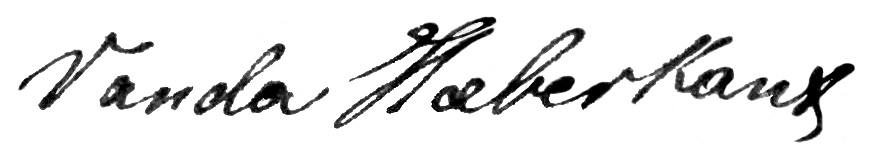
Signature of: wanda haberkantówna